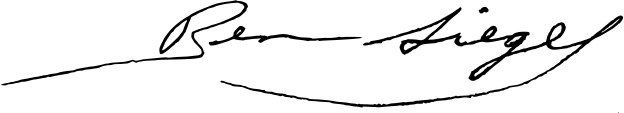
Signature of: bugsy siegel